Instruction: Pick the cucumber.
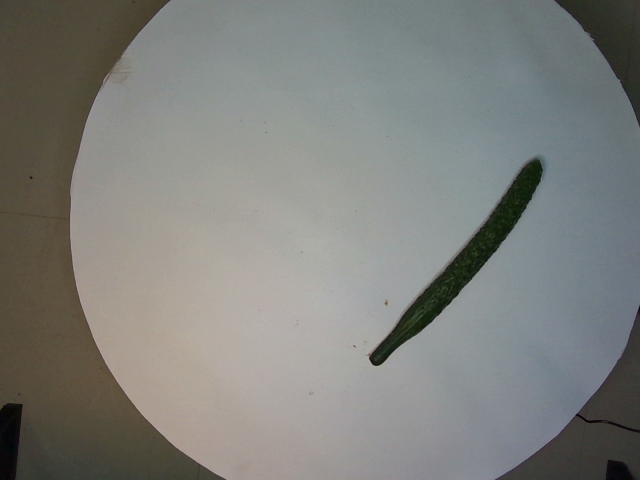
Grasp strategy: vertical